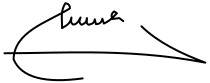
Signature of: josé montilla